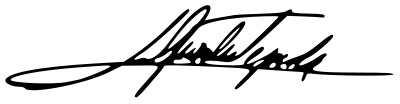
Signature of: lidia gueiler tejada